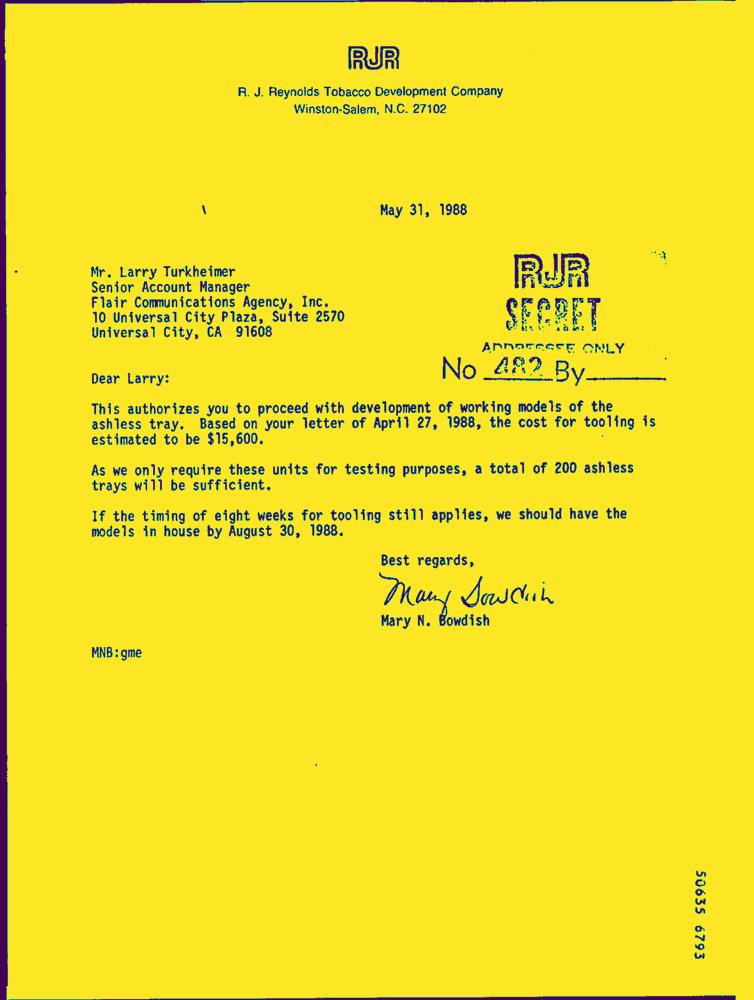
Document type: Letter-Doc